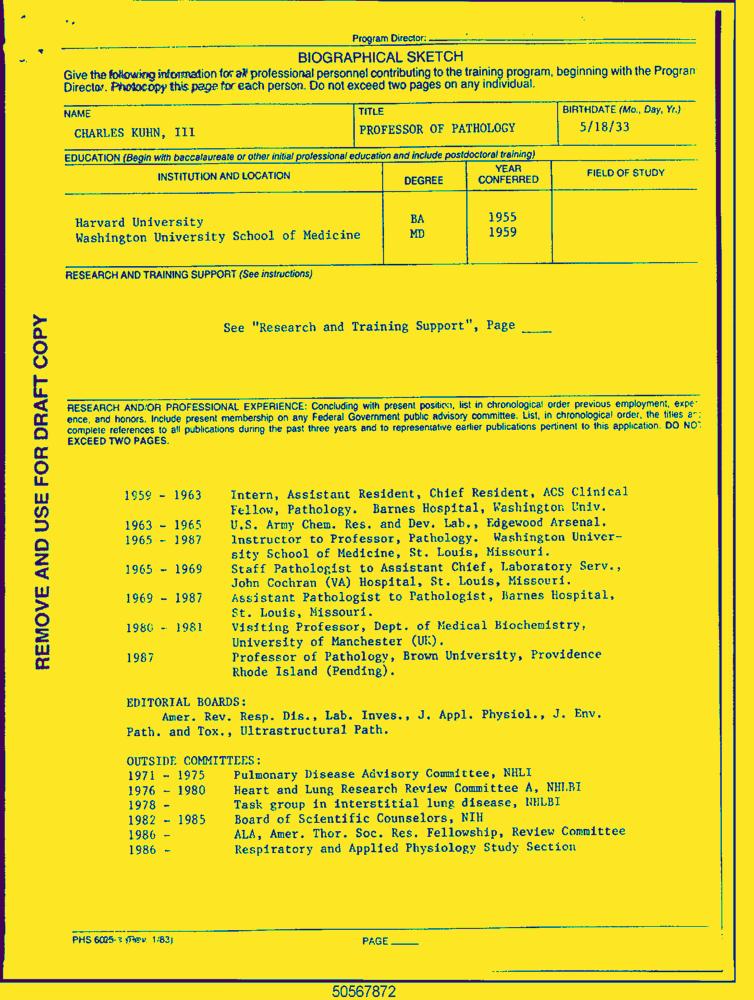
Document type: Resume-Doc